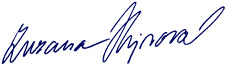
Signature of: zuzana hejnová